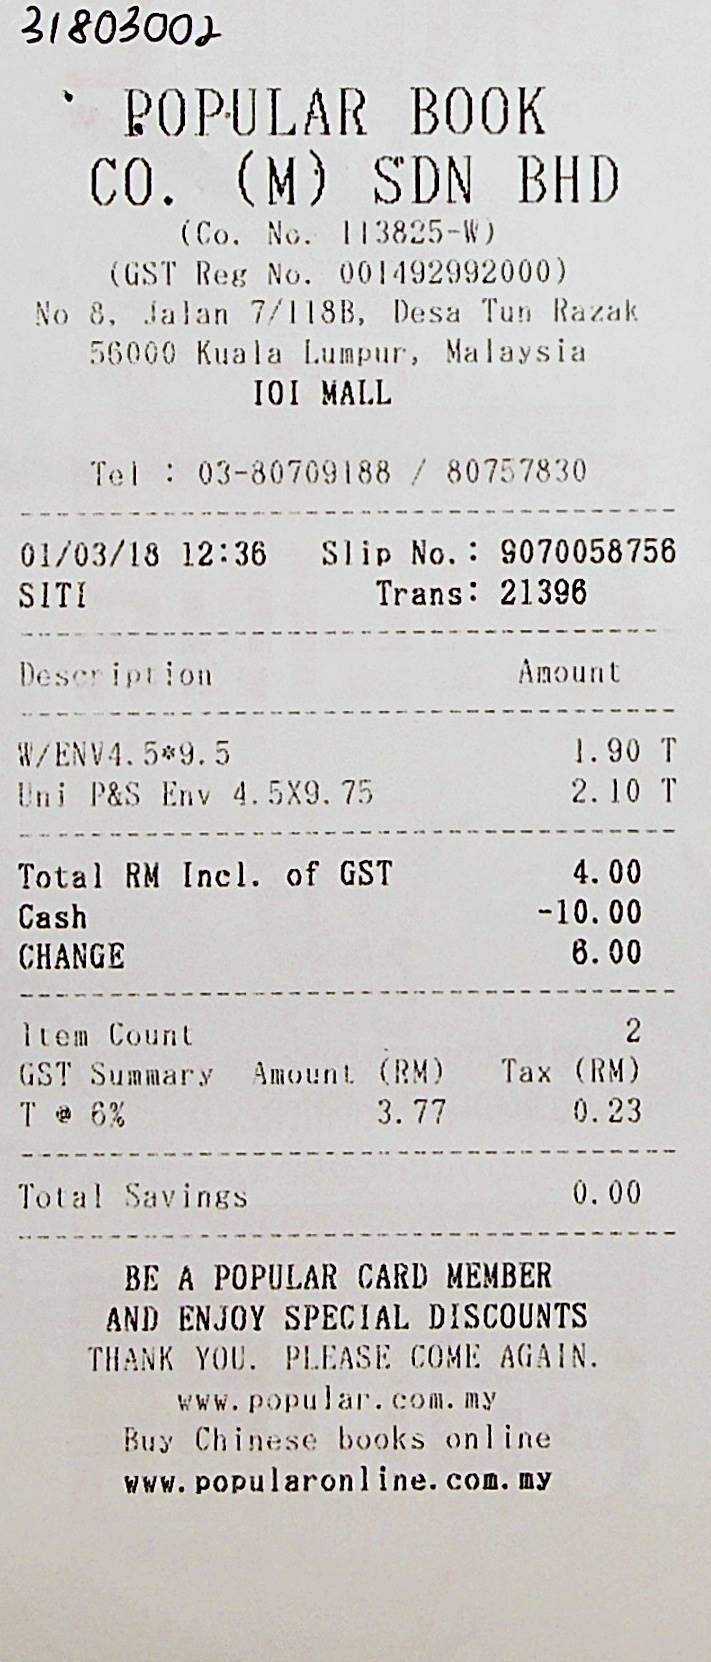
POPULAR BOOK
CO. (M) SDN BHD
(CO. NO. 113825-W)
(GST REG NO. 001492992000)
NO 8, JALAN 7/118B, DESA TUN RAZAK
56000 KUALA LUMPUR , MALAYSIA
IOI MALL
TEL : 03-80709188 / 80757830
01/03/18 12:36
SLIP NO. : 9070058756
SITI
TRANS: 21396
DESCRIPTION
AMOUNT
W/ENV4.5*9.5
UNI P&S ENV 4.5X9.75
1.90 T
2.10 T
TOTAL RM INCL. OF GST
CASH
CHANGE
4.00
-10.00
6.00
ITEM COUNT
GST SUMMARY
T @ 6%
AMOUNT (RM)
3.77
TAX (RM)
0.23
2
TOTAL SAVINGS
0.00
BE A POPULAR CARD MEMBER
AND ENJOY SPECIAL DISCOUNTS
THANK YOU. PLEASE COME AGAIN.
WWW. POPULAR. COM. MY
BUY CHINESE BOOKS ONLINE
WWW. POPULARONLINE. COM. MY